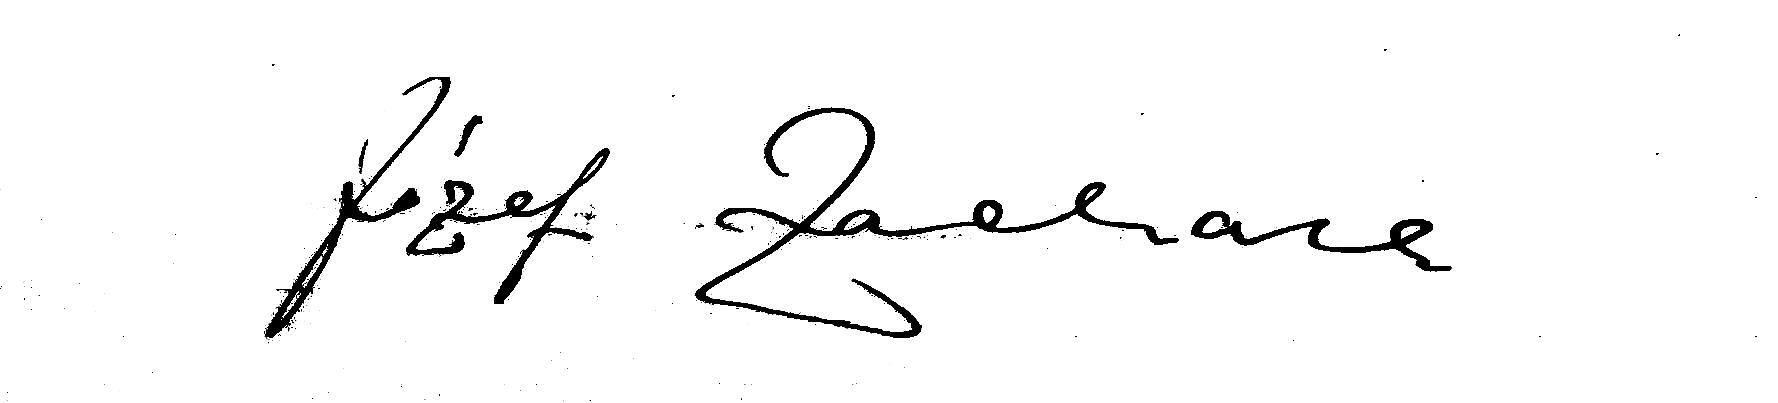
Signature of: józef zachara